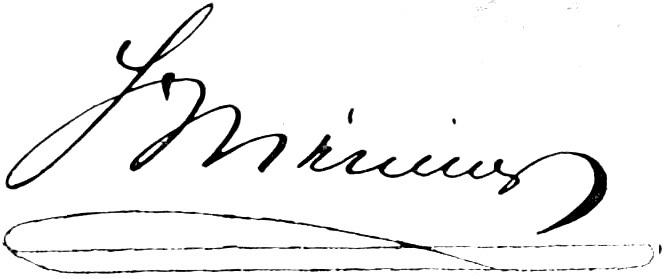
Signature of: jørgen meinich